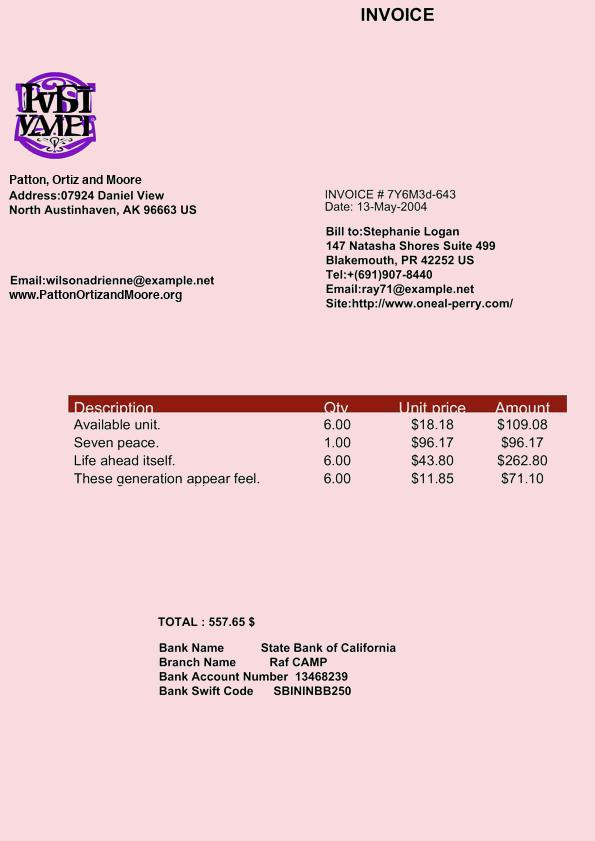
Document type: Invoice